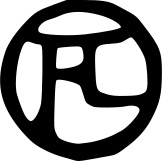
Signature of: henri de toulouse lautrec